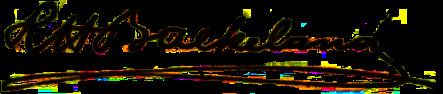
Signature of: leo baekeland